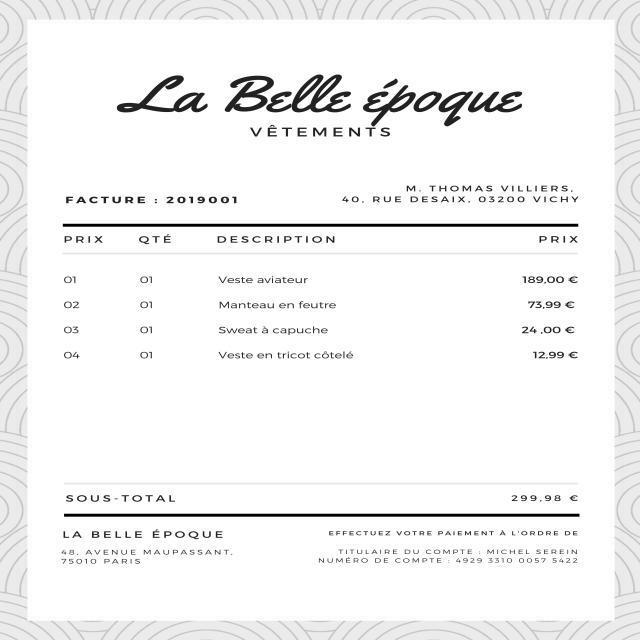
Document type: Invoice